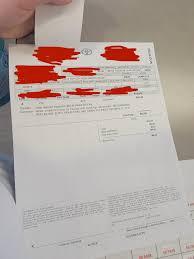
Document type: Invoice